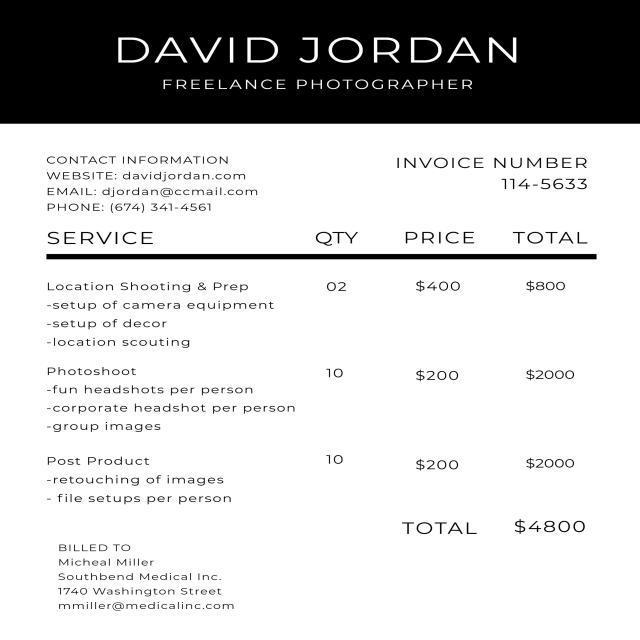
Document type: Invoice